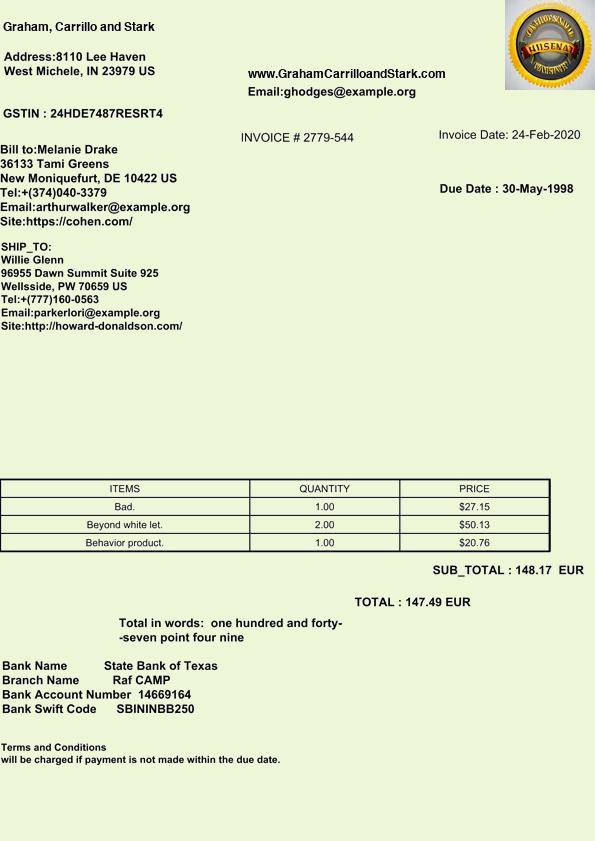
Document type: Invoice